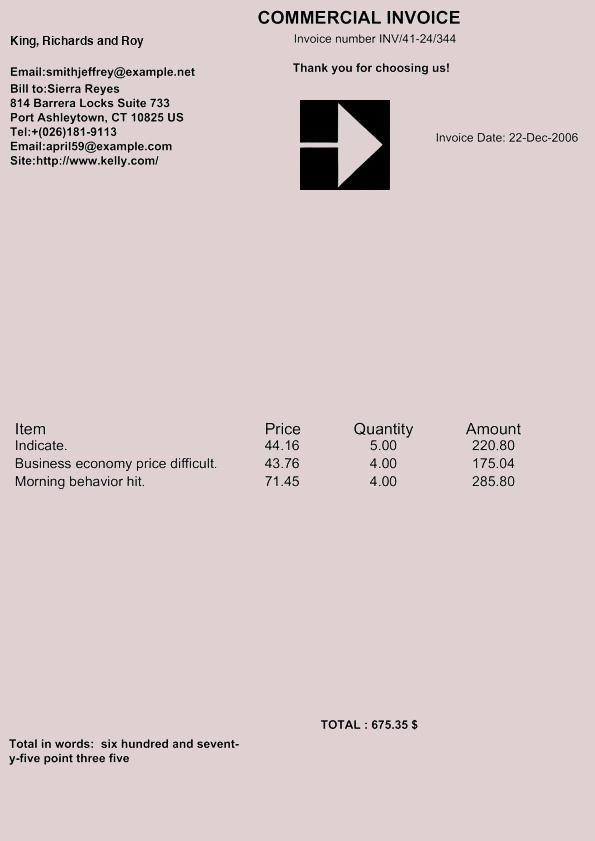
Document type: Invoice